Patient: Male, age 47
A 47-year-old male patient suffered from intermittent cough and fever for over 2 months, these symptoms aggravated for at last 20 days without sputum, shortness of breath, thoracalgia or hemoptysis. Initially, computed tomography (CT) scan of his chest showed a mass lesion in right upper lobe of his lung and partial of right pleural thickening, with diffuse consolidation and ground-glass opacity in bilateral pulmones (Figure 1). The doctors considered about interstitial pneumonia owing to infection. While after several days of antibiotic therapy (including sulbenicillin disodium and etimicin), his symptoms had not improved. So bronchoscopy was carried out. Atypical epithelial cells inclined to denocarcinoma were found in transbronchial smear of cytology, while bronchial brushing and biopsy was negative. Unexpectedly the patient felt swollen of his neck just after bronchoscopy, so he underwent another CT at the same day. The CT scan showed bilateral pneumothorax and emphysema of mediastinum superius. Then he transfered to another hospital for symptomatic treatment 5 days later, positron emission tomography/computed tomography (PET/CT) revealed a nodule of about 2.7 cm of its long diameter with characteristics of lobulation and spiculation in the right lung apex section and diffuse consolidation shadow spreading over rest of lung field. The nodular lesion was deemed to be peripheral lung cancer, which average uptake value of (18)F-FDG was 4.3 and maximal uptake value was 5.7. Remaining consolidation was considered as diffuse lung cancer with mildly elevated uptake value of (18)F-FDG (Figure 2). Furthermore, lymph node metastasis of left hilar was likely to have arised.
The patient came to our hospital for further diagnosis and therapy. After admission, the patient never had a fever again and auscultation of lung was normal. His results of test for complete blood count, erythrocyte sedimentation rate (ESR), C reactive protein(CRP), procalcitonin (PCT) and biochemical parameters (including lactate dehydrogenase, LDH) were normal. The patient's T cell subpopulations were normal and human immunodeficiency virus (HIV) antibody was negative. Serum tumor markers assay showed normal results as carcinoembryonic antigen (CEA): 3.4 ng/ml, section 19 of cytokeratin (CYRFA21-1): 10.9 ng/ml, squamous cell carcinoma antigen (SCC): 0.8 ng/ml, and neuron specific enolase (NSE): 15.9 ng/ml. Blood gas analysis showed hyoxemia with partial pressure of oxygen (PaO2) being 68 mmHg and peripheral blood saturation (SpO2) being 93% on room air,while potential of hydrogen (PH) and partial pressure of carbon dioxide (PaCO2) was normal. Spirometric abnormality is mildly restrictive defect manifested by decreased vital capacity (76.27% of predicted value) and mildly reduced diffusing capacity for carbon monoxide (73.28% of predicted value). Fiberoptic bronchoscopy was applied again for diagnosis. BALF showed a large amount of amorphous red-dyed materials and a few alveolar macrophages scattered in endoalveolar space with PAS positive (Figure 3). Transbronchial lung biopsy (TBLB) found great numbers of unstructured, red-dyed granules with PAS+ and adenocarcinoma with differentiated grade II with immunohistochemical analysis for ALK-D5F3(-), CEA(-), EGFR-E746(-), EGFR-L858(-), Ki-67(5%+), NapsinA(+), TTF-1(+), SPA(+), CD68(+) and CK(+) (Figure 4). Follow-up EGFR detection (ARMS used) showed mutations in exon 19 of the EGFR gene, while mutations were not detected in exon 18, 20 and 21.
We judged clinical stage IIB (cT1cN1M0) according to PET/CT, BALF and lung biopsy. Thoracic surgeons carried out wedge resection in VATS (video-assisted thoracoscopic surgery) with mediastinal lymphnode sampling (group 2,4). Pathological findings (in upper right lung) confirmed adenocarcinoma differentiated grade II~III, mainly presenting as acinar and solid type, rarely papillary type. Amorphous eosinophilic substance can be seen in the alveolar of pulmonary tissue around, which was consistent with PAP (Figure 5). In addition, bilateral lymph nodes of group 2 and 4 proved metastasis and carcinoma did not involve the visceral pleura. Then we revised as stage IIIB(pT1cN3M0) and administered adjuvant chemotherapy (Cisplatin 75 mg/m2 day 1, pemetrexed 500 mg/m2 day 1, every 28 days for 4 cycles). Chest CT after 2 cycles of postoperative chemotherapy (Figure 6) showed no tumor recurrence and no patchy, ground-glass opacities. Chest CT of follow-up visits once every three months in local approved SD (stable disease).However ninth months after therapy, the patient felt pain on the left chest. CT showed multiple, subsolid nodules in both lungs and suspected metastasis in the left sixth rib bone and T8 vertebral bone (Figure 7).SPECT/CT for whole body bone planar imaging showed multiple bone metastasis, considered the recurrence and metastasis of the adenocarcinoma. Then we reassessed as stage IVB (rT4N3M1c) and administered 2cycles of primary chemotherapy (Cisplatin 75 mg/m2 day 1, pemetrexed 500 mg/m2 day 1,every 28 days for 4 cycles) up to now.
Keywords: lung cancer, peripheral adenocarcinom, pulmonary alveolar proteinosis
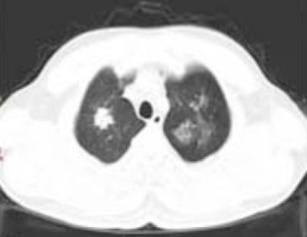
Image caption: Chest CT of ninth months after therapy. (C, D) Multiple subsolid nodules in lower lobe of both lungs.